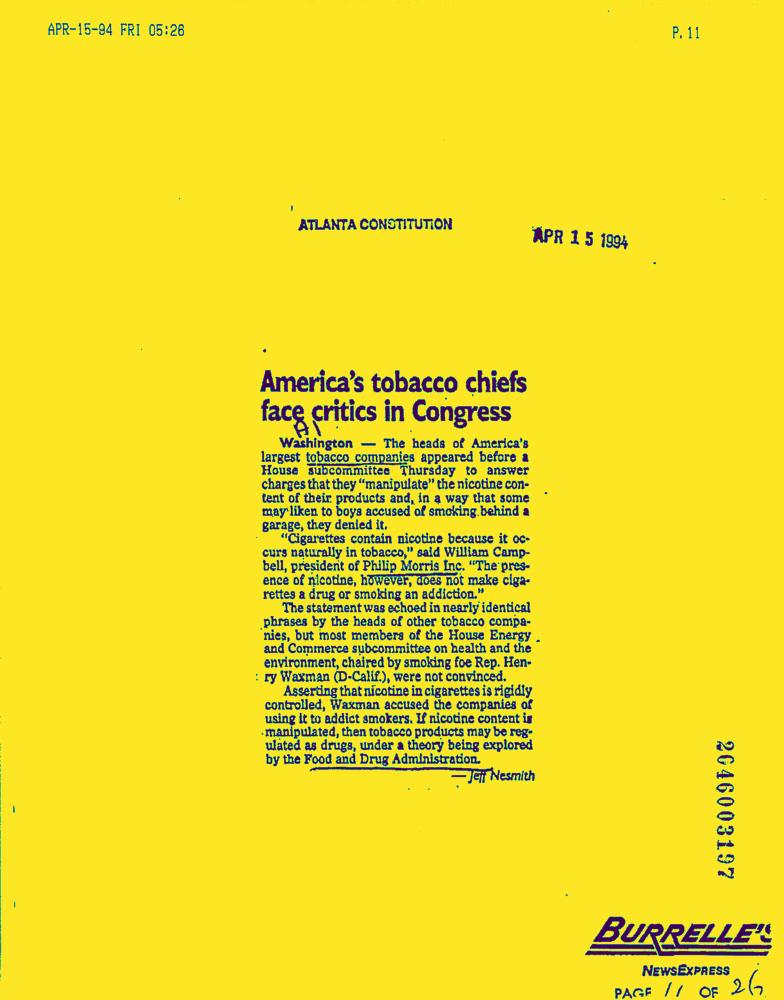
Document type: News-Article